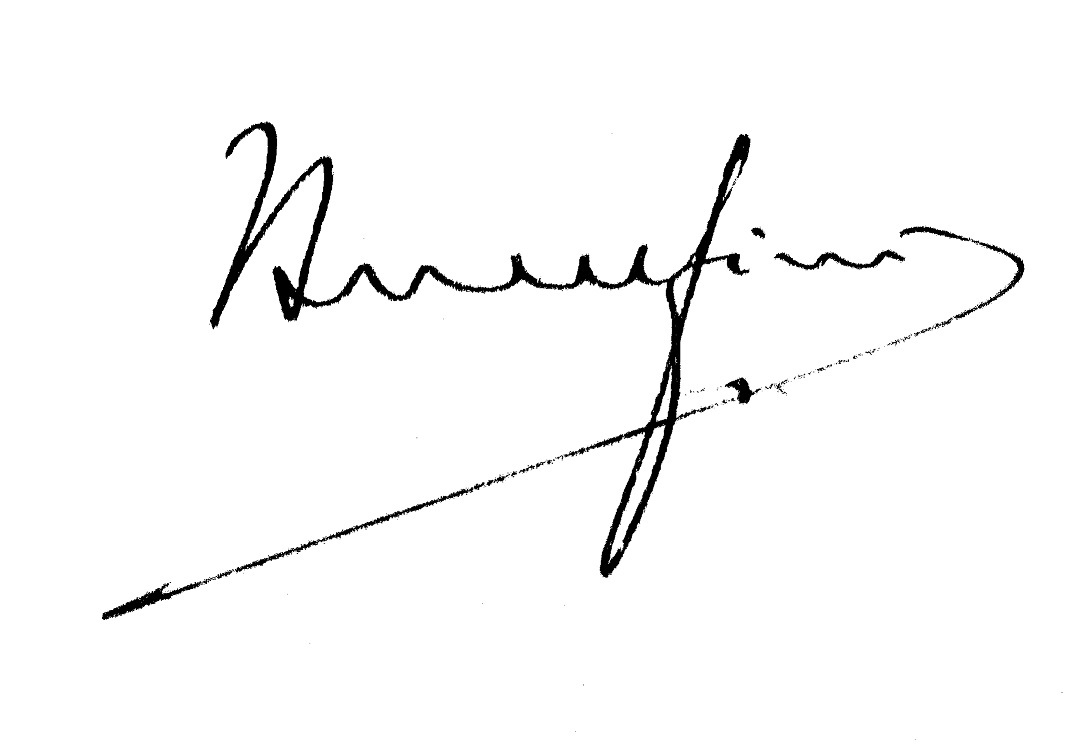
Signature of: hilaire delfini